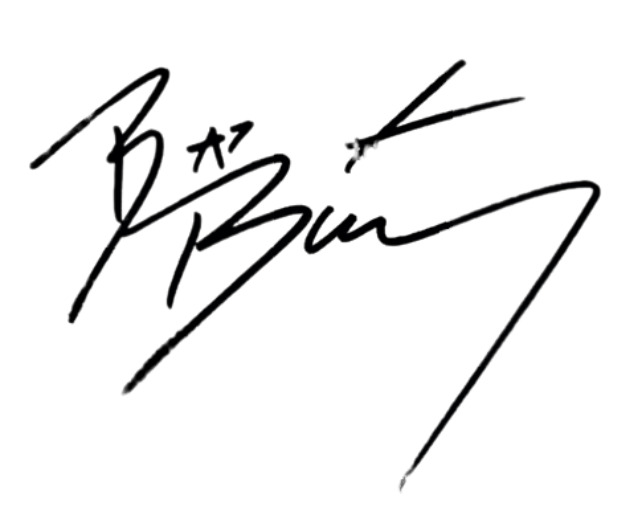
Signature of: bad bunny